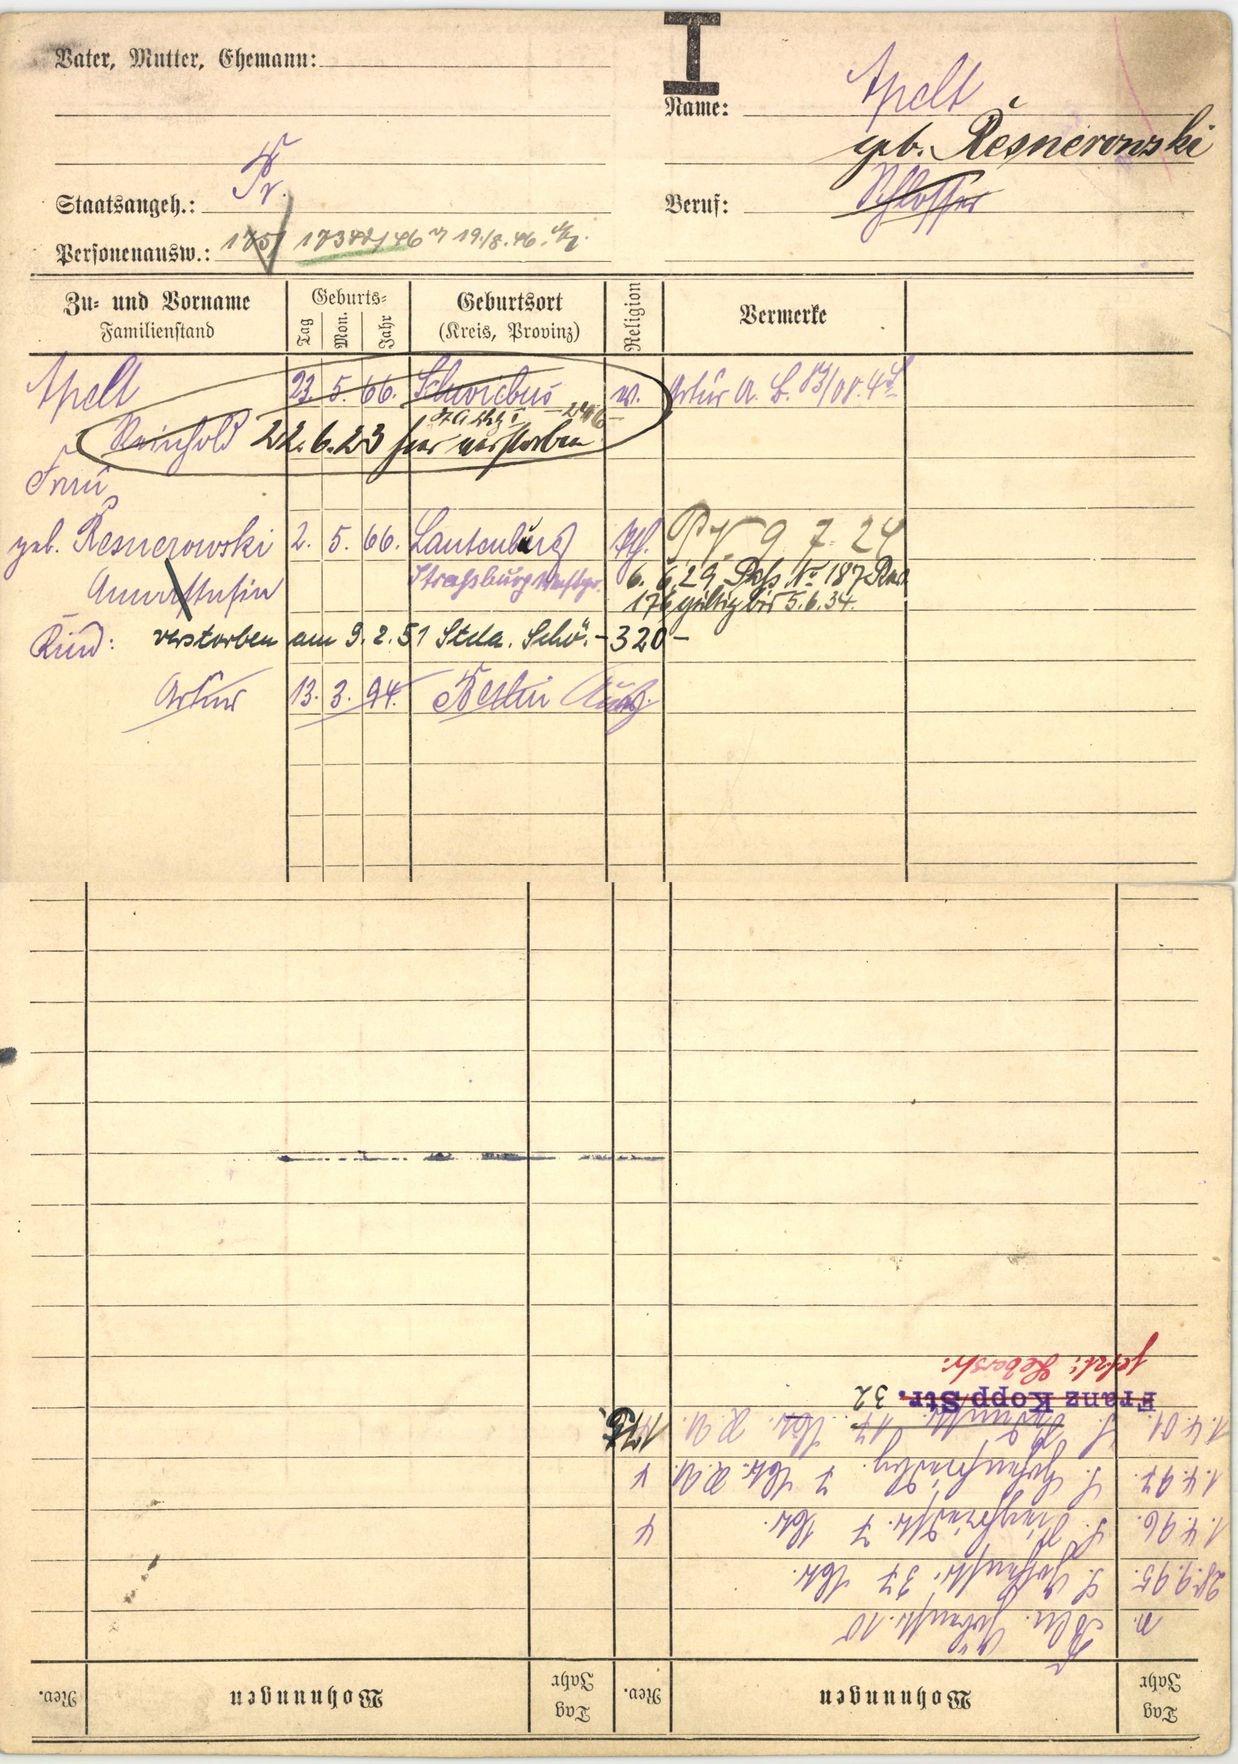
Apelt

geb. Resneronski